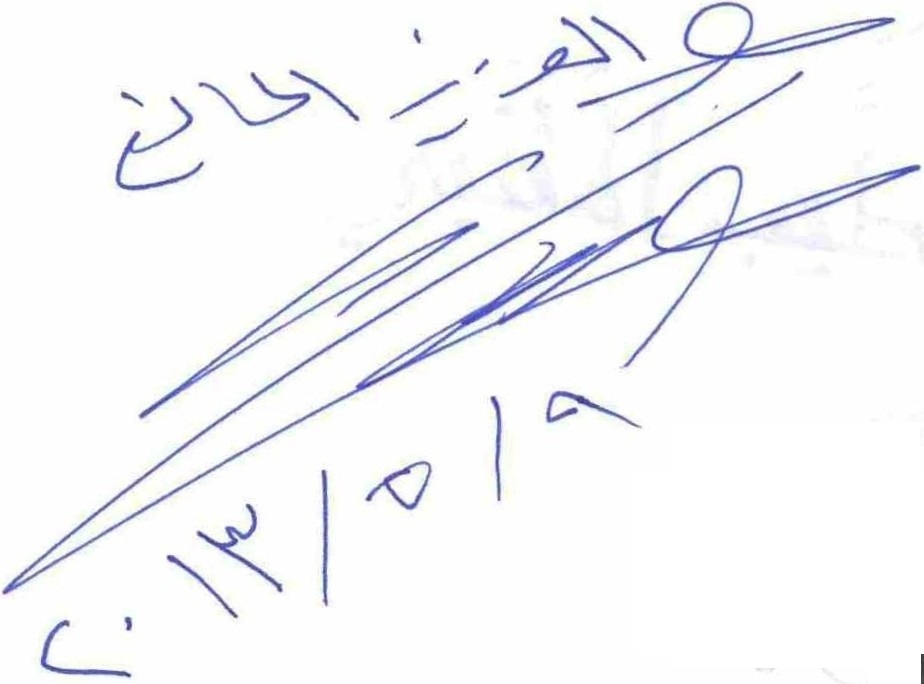
Signature of: abd al aziz ibn nasir al mani